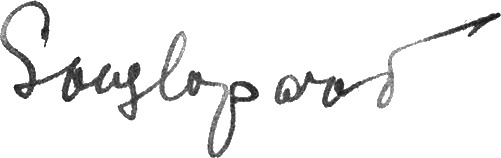
Signature of: ivan susloparov